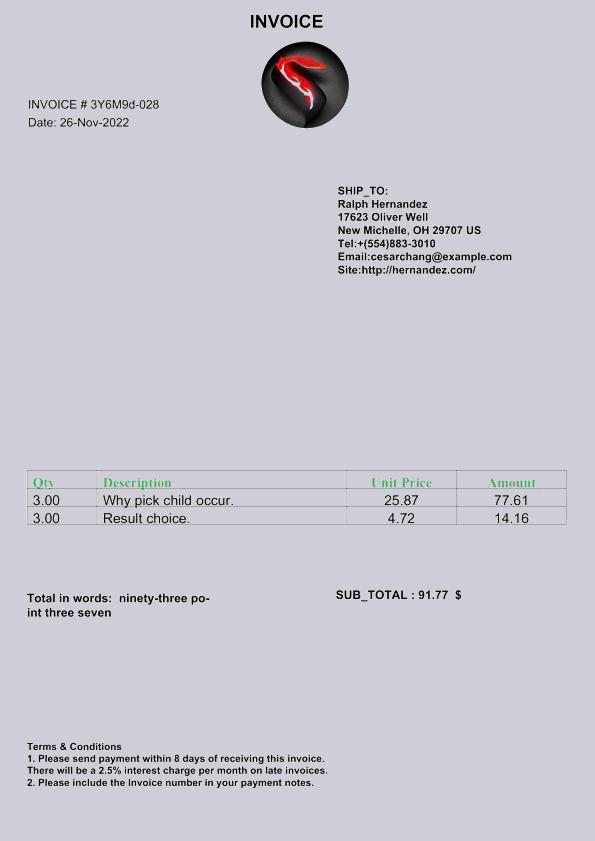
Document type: Invoice